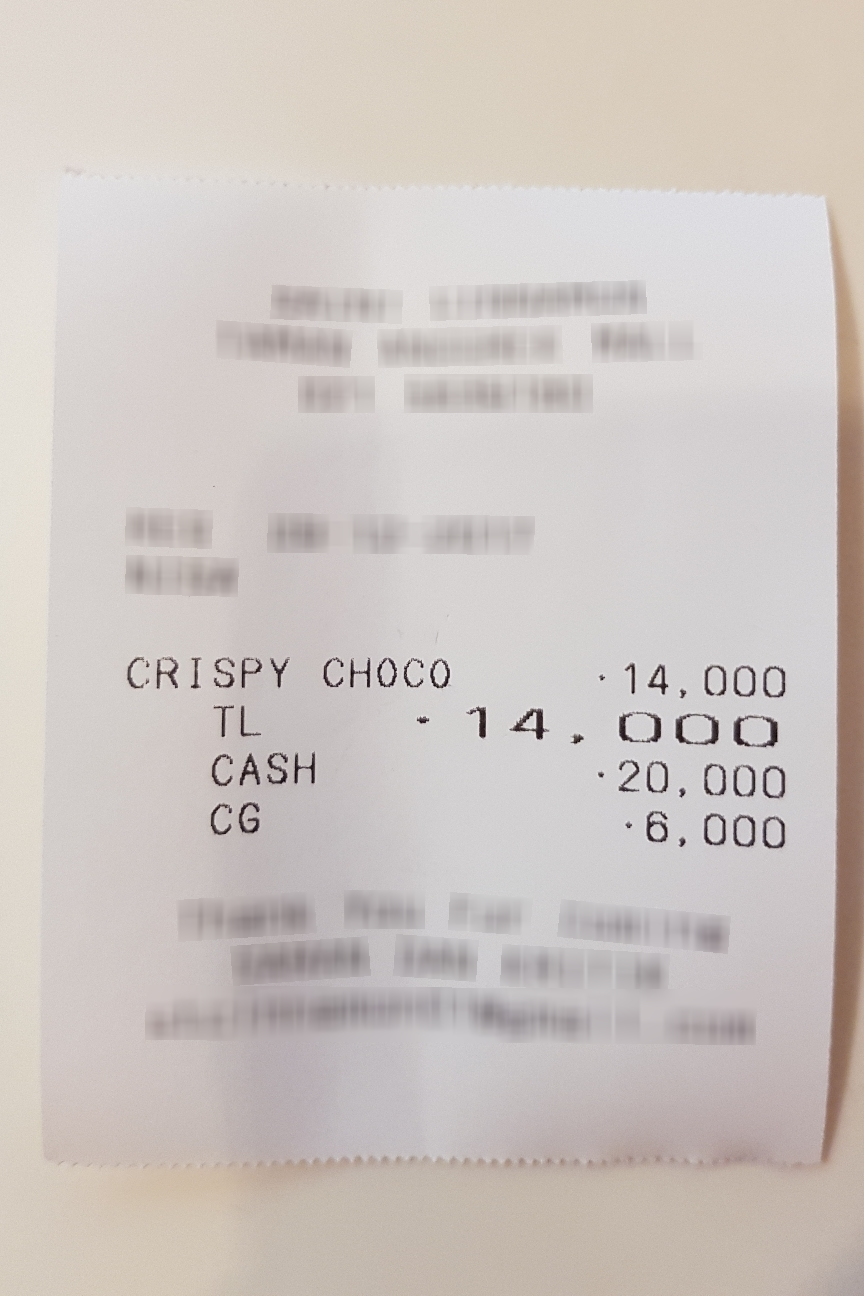
Extraction:
receipt: line_items: name: CRISPY CHOCO
price: 14,000
total: 14,000